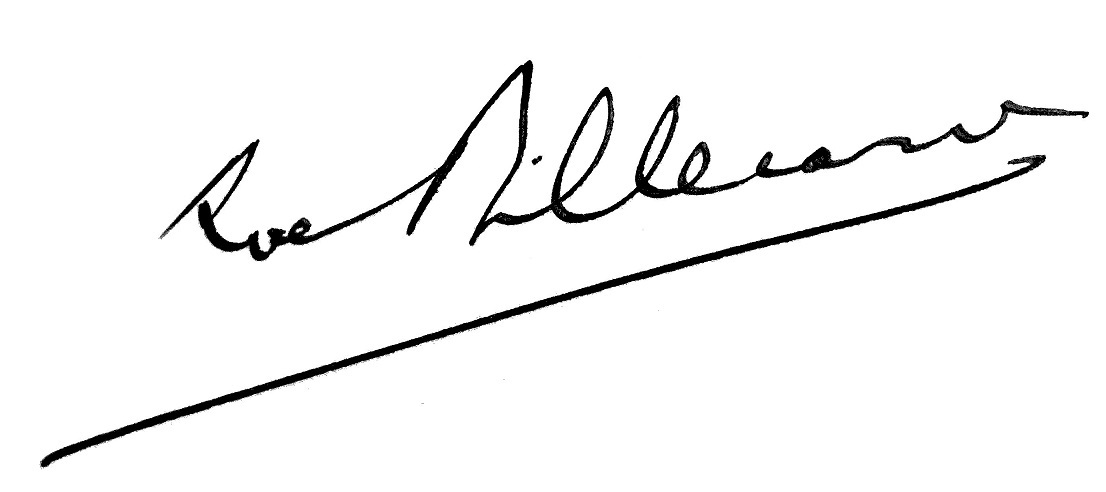
Signature of: robert billecard